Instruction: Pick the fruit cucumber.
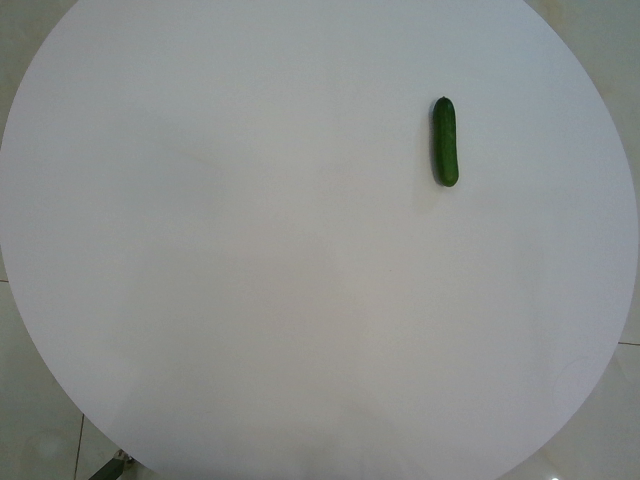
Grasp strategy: vertical